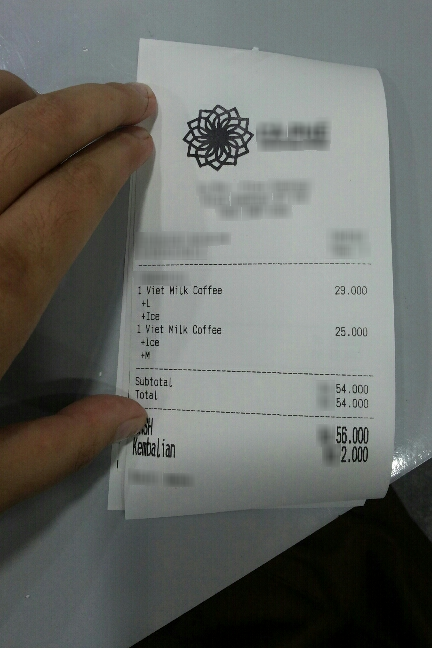
Extraction:
receipt: line_items: name: Viet Milk Coffee
price: 29.000
qty: 1
name: +L
name: +Ice
name: Viet Milk Coffee
price: 25.000
qty: 1
name: +lce
name: +M
subtotal: 54.000
total: 54.000